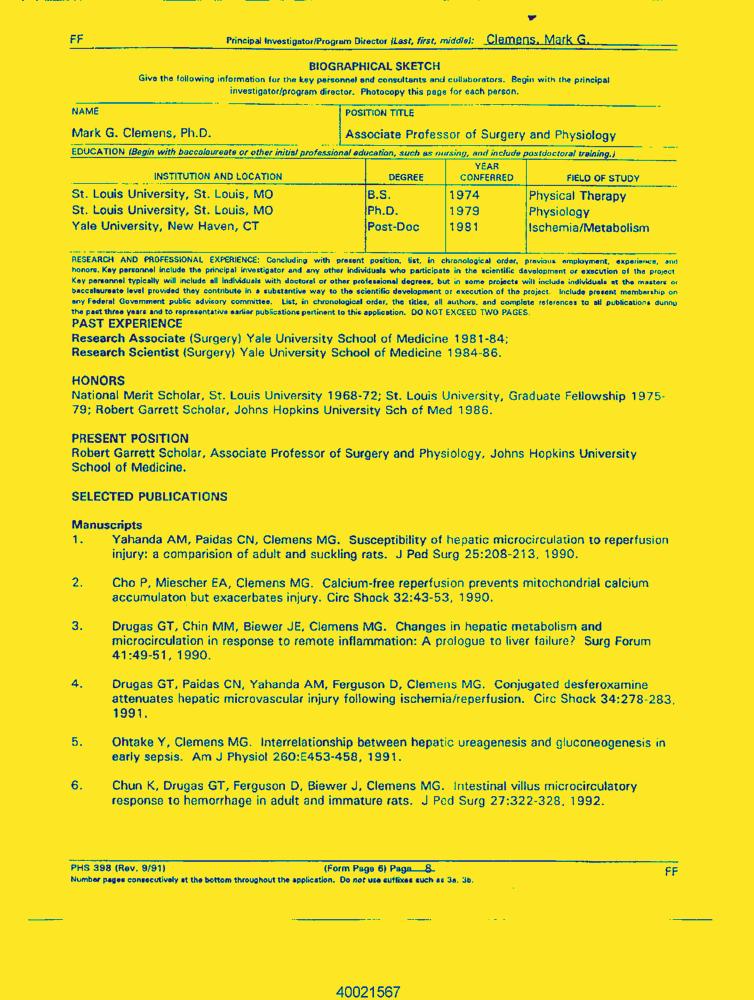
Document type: Resume-Doc